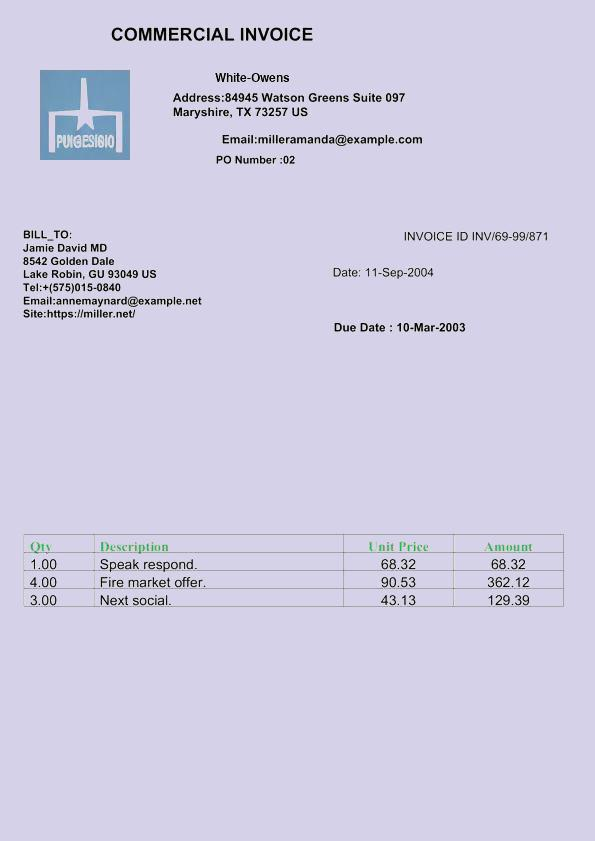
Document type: Invoice